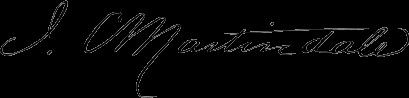
Signature of: isaac comly martindale